Question: What jurisdiction, city, or county is the document associated with?
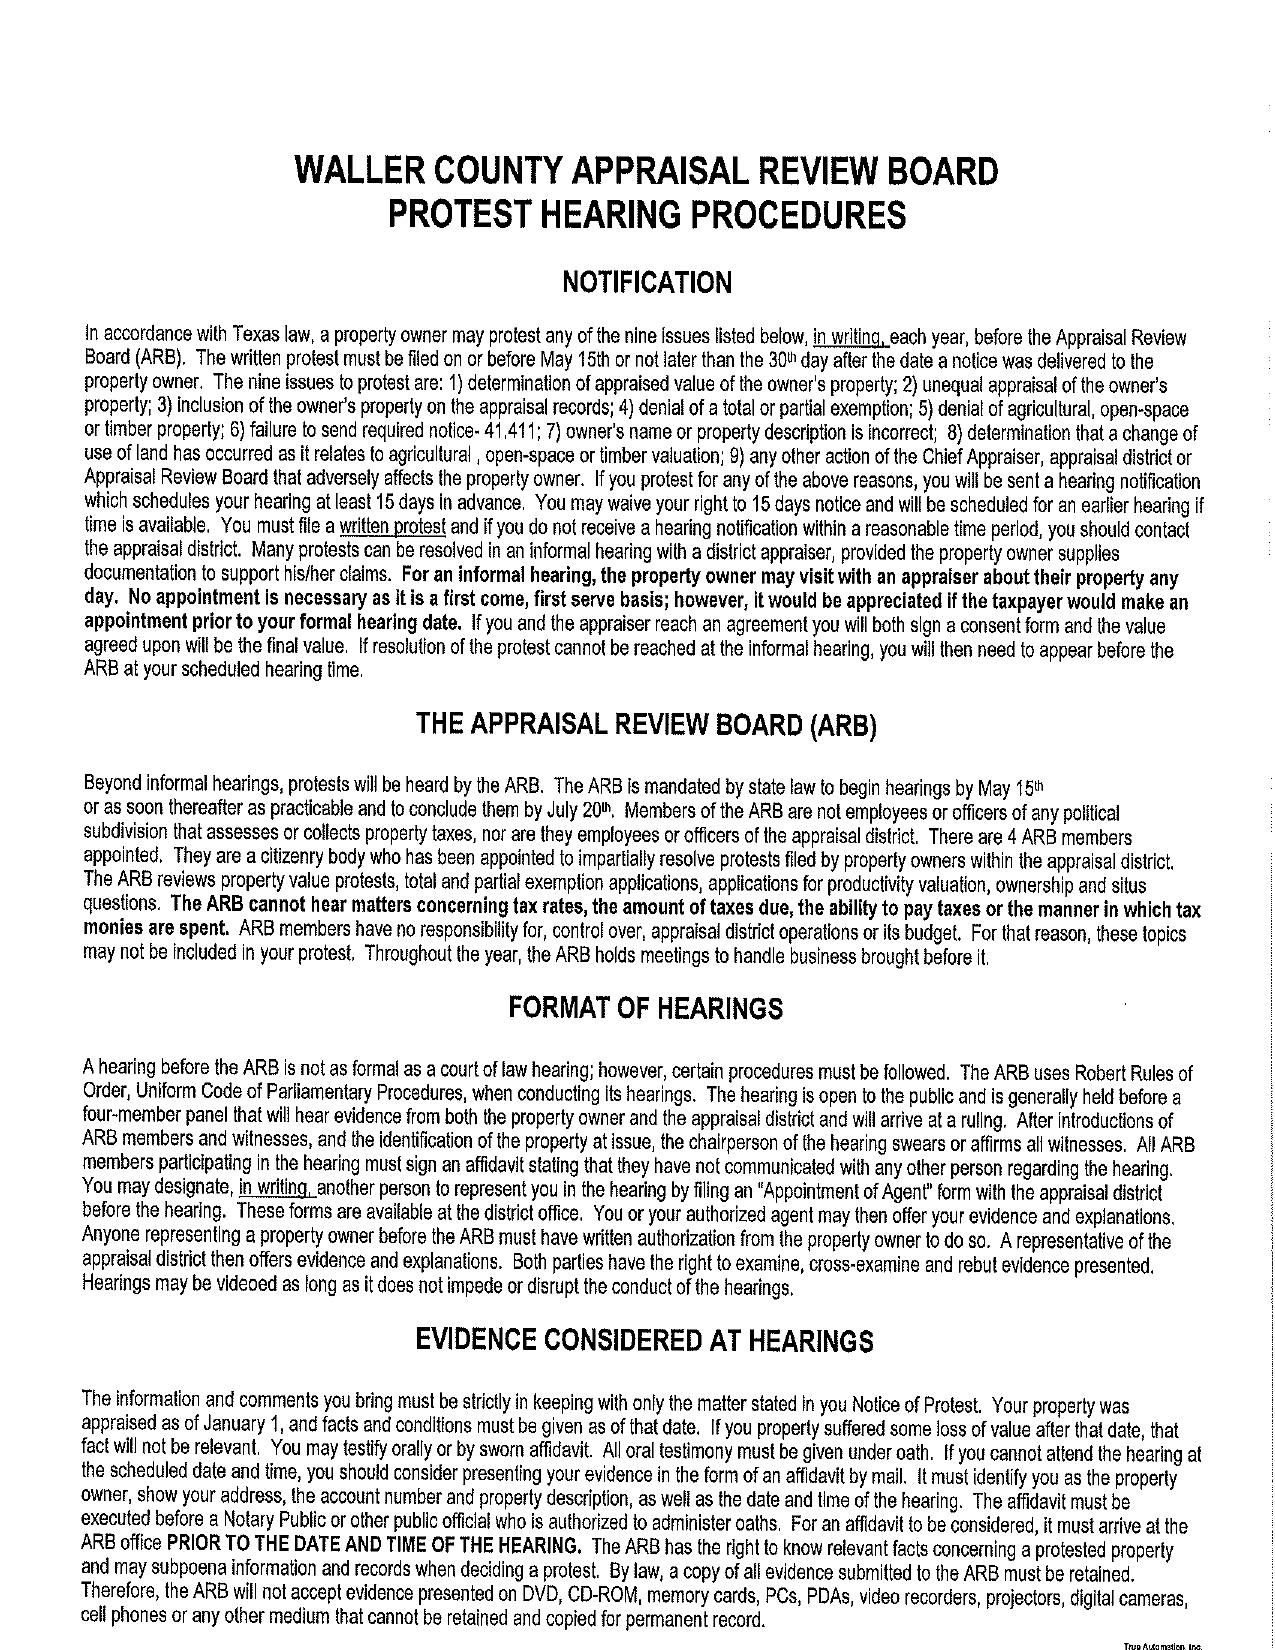
Answer: "Waller County"